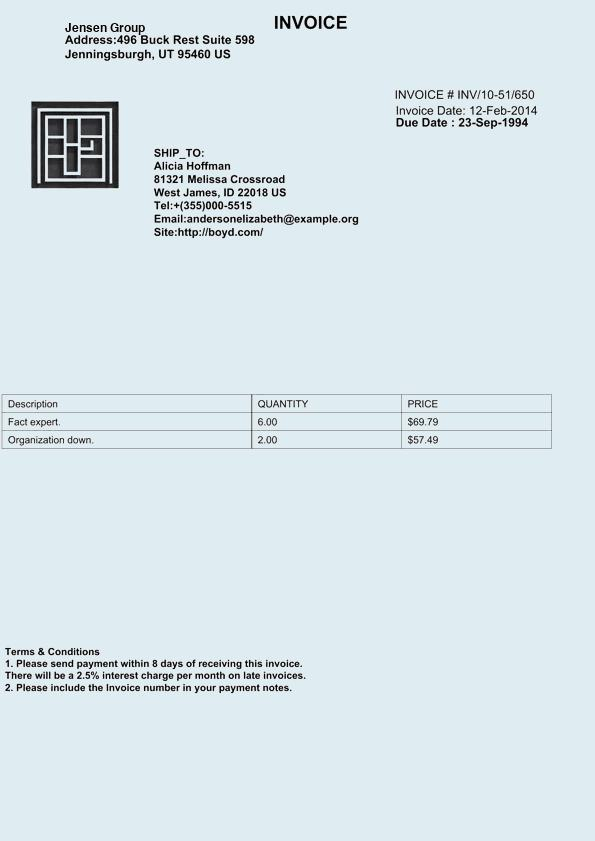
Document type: Invoice